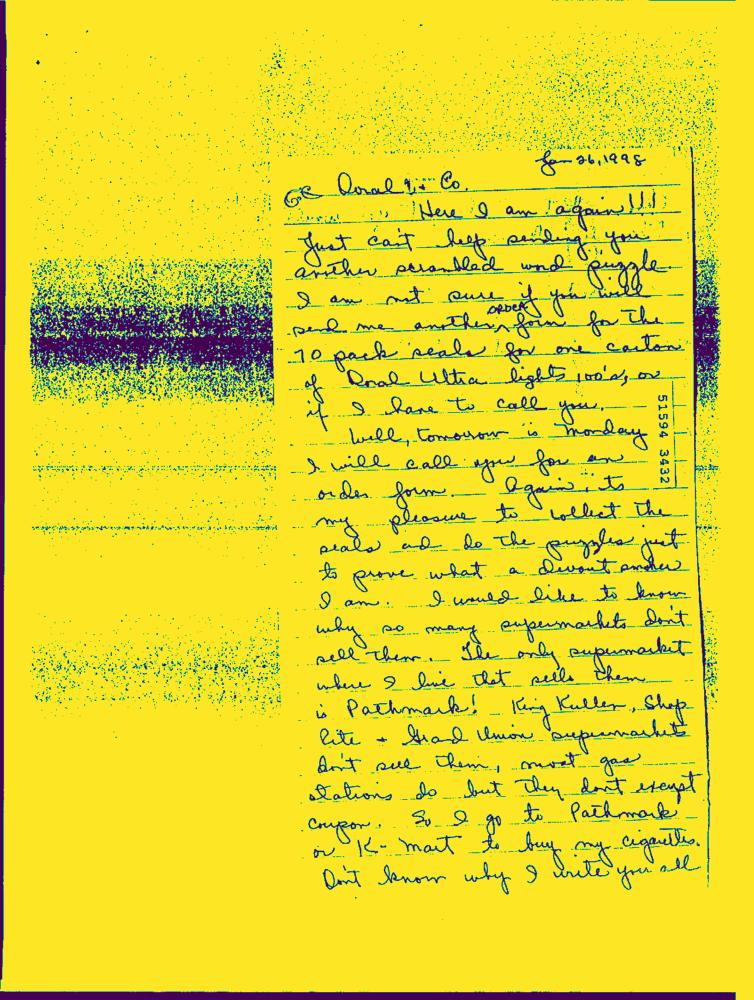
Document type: Hand-Written